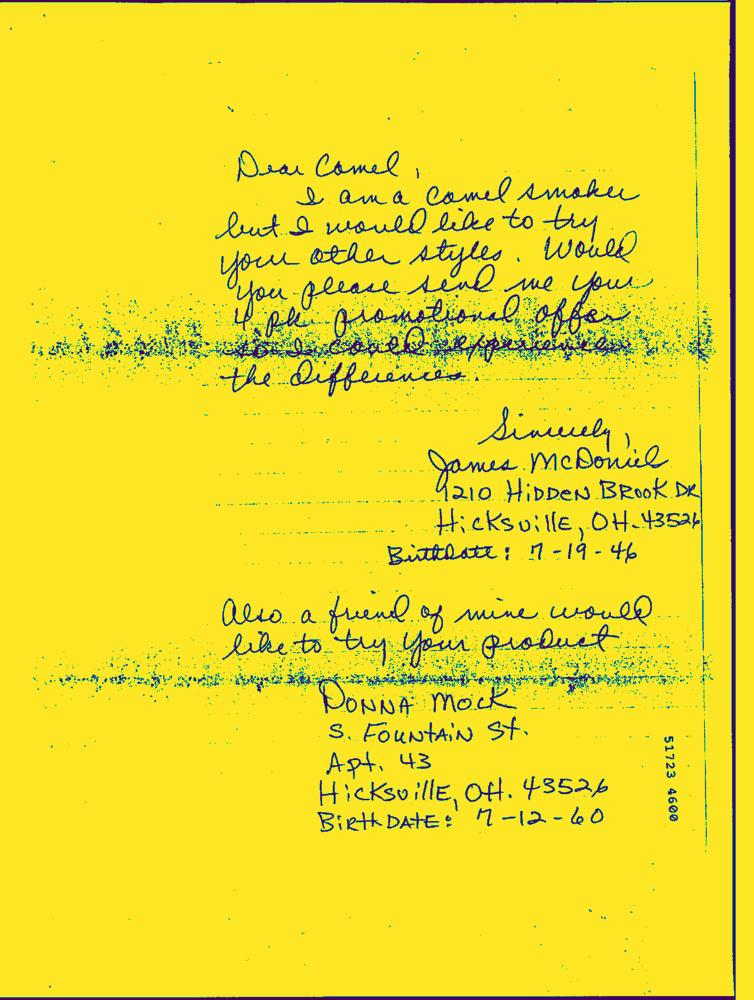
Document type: Hand-Written